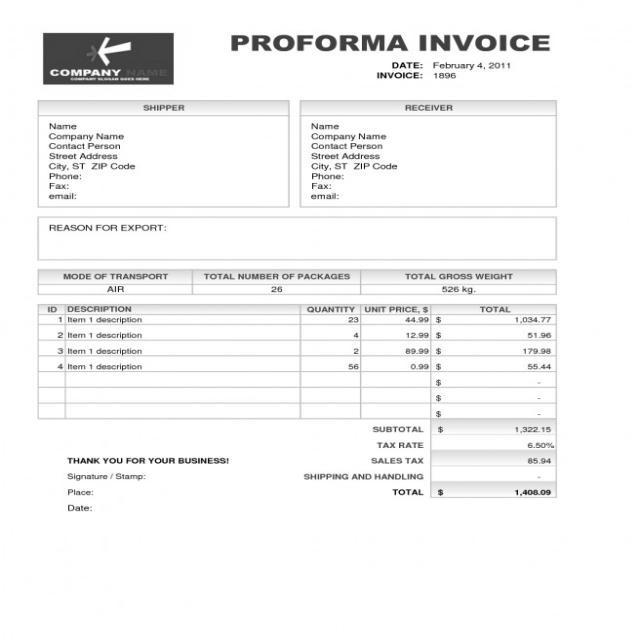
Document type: Invoice